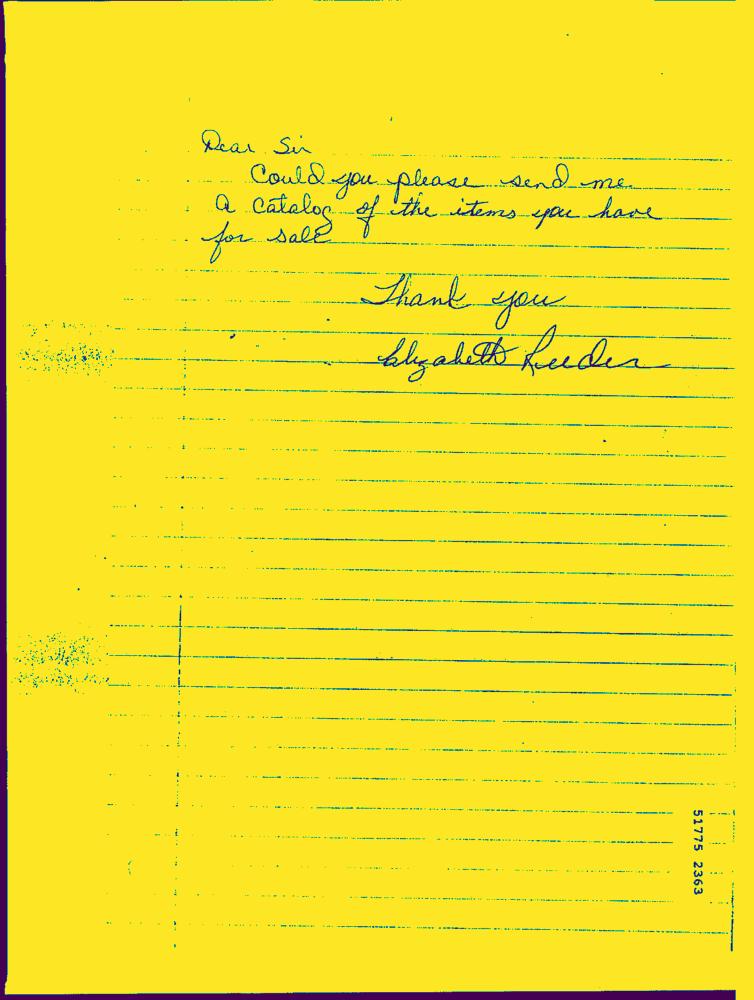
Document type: Hand-Written